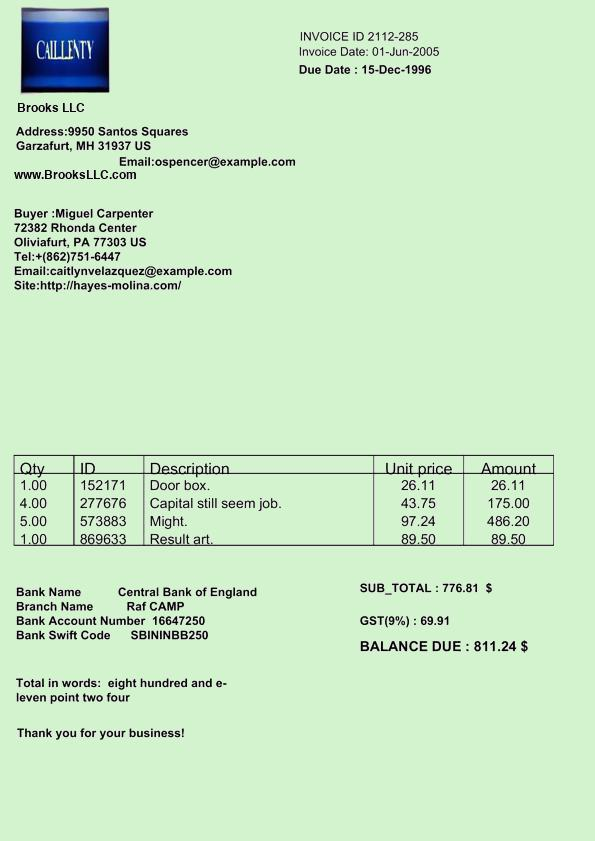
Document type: Invoice